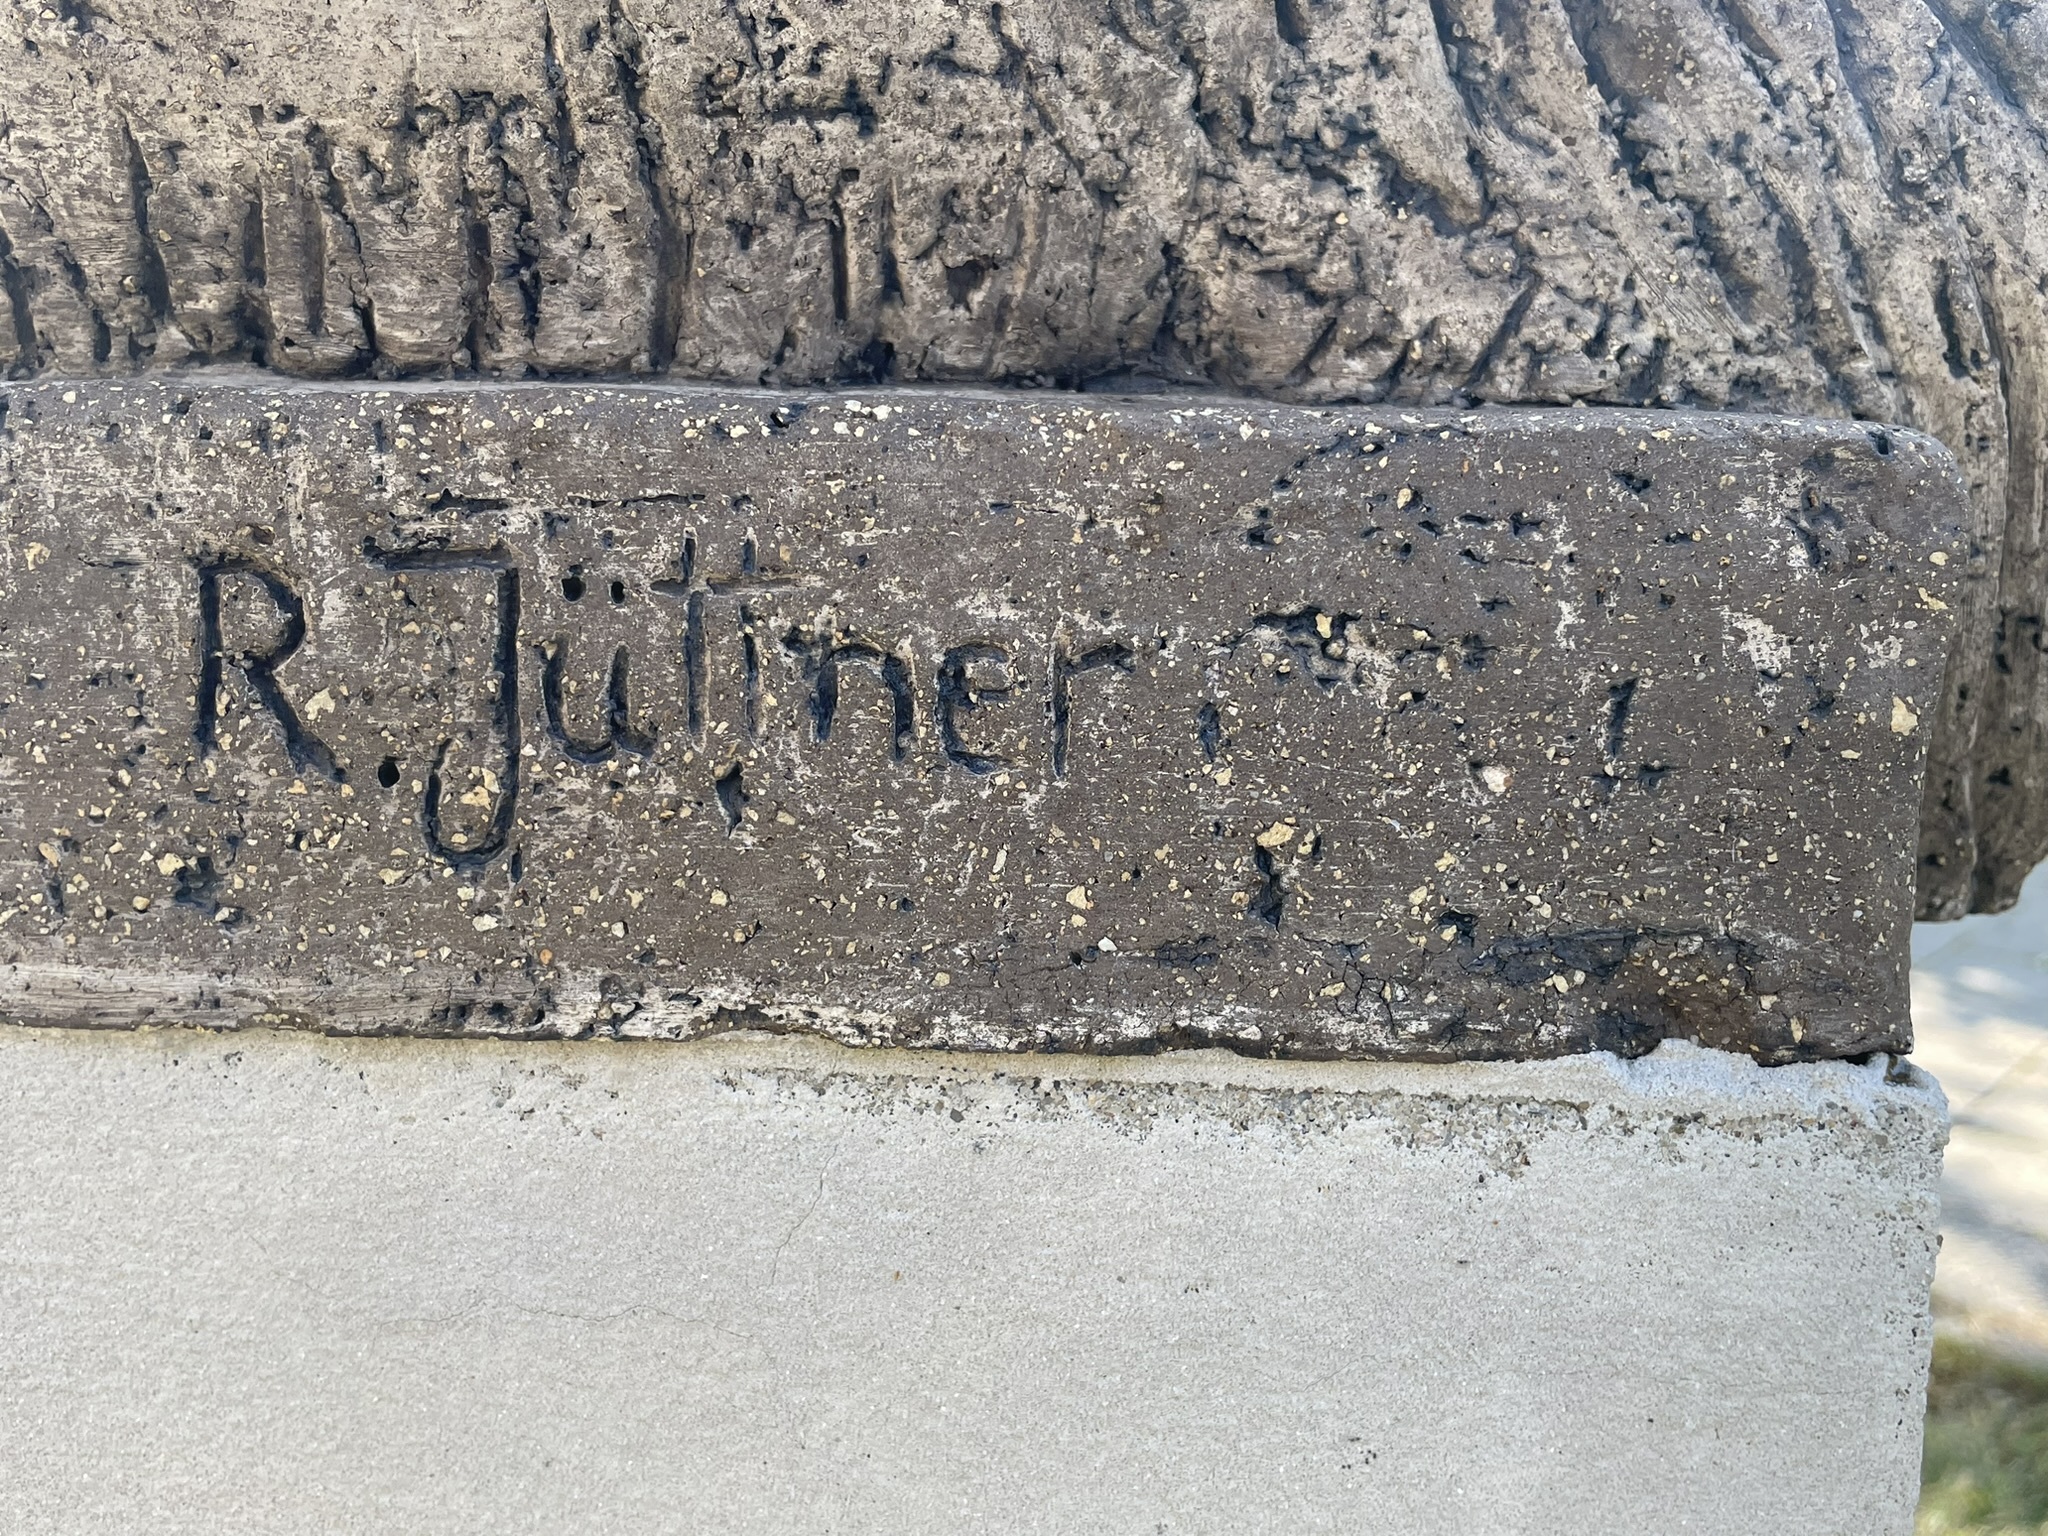
Signature of: renate jüttner